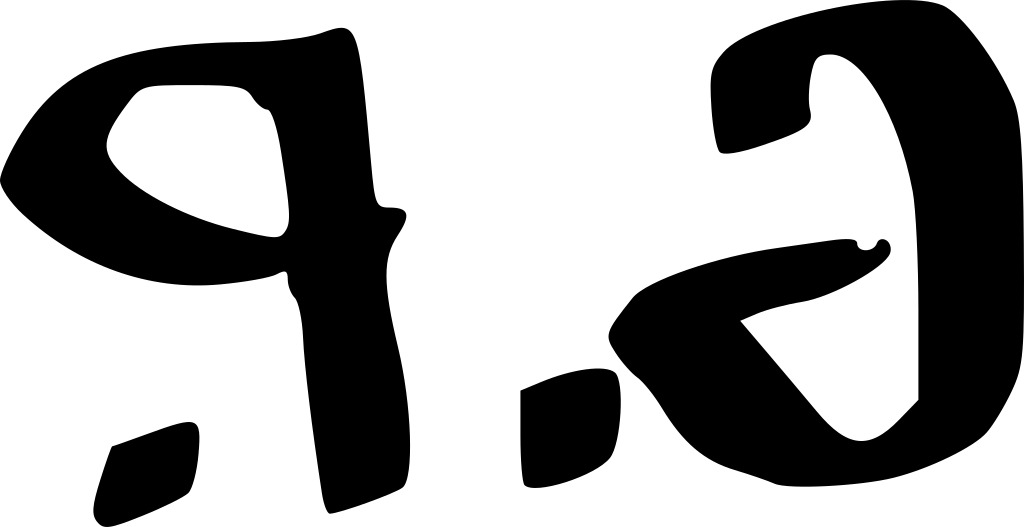
Signature of: gabriel portillo del toro